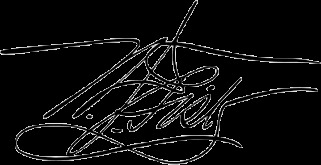
Signature of: william j fisk